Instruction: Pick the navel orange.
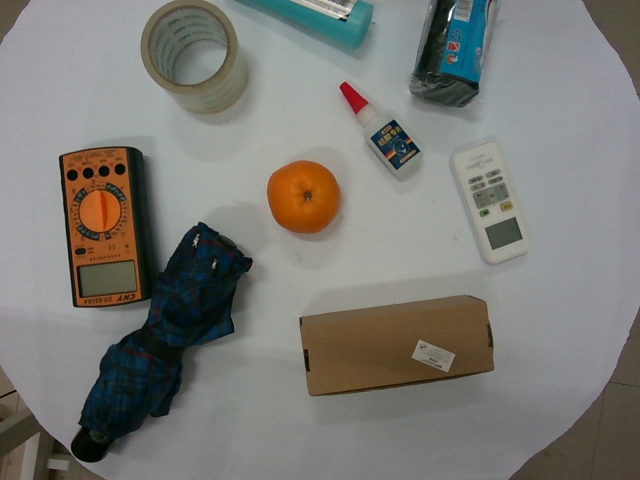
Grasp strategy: vertical